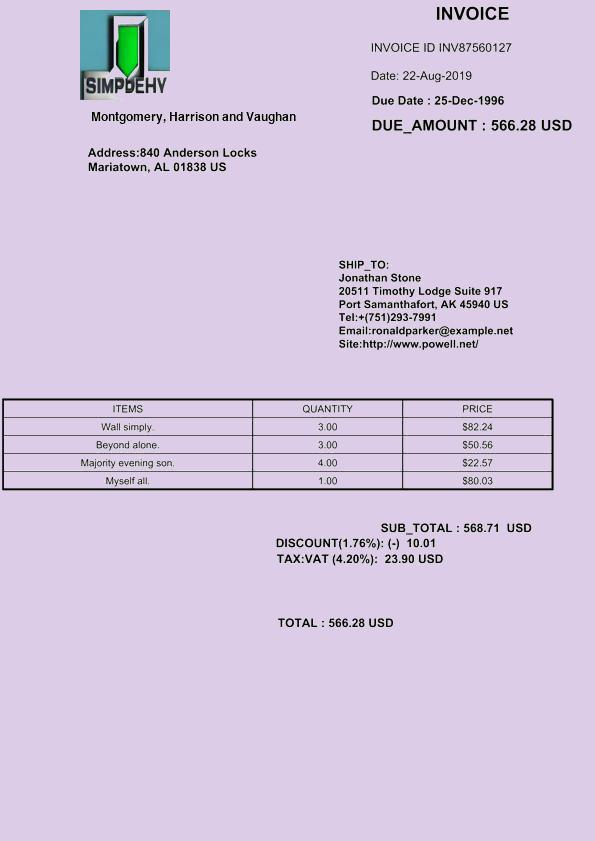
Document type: Invoice